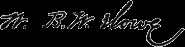
Signature of: william b w howe